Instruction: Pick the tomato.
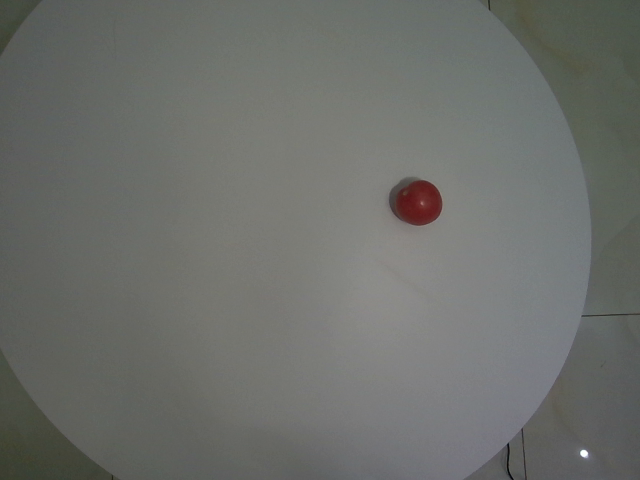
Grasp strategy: vertical